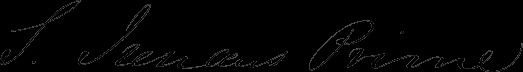
Signature of: samuel i prime